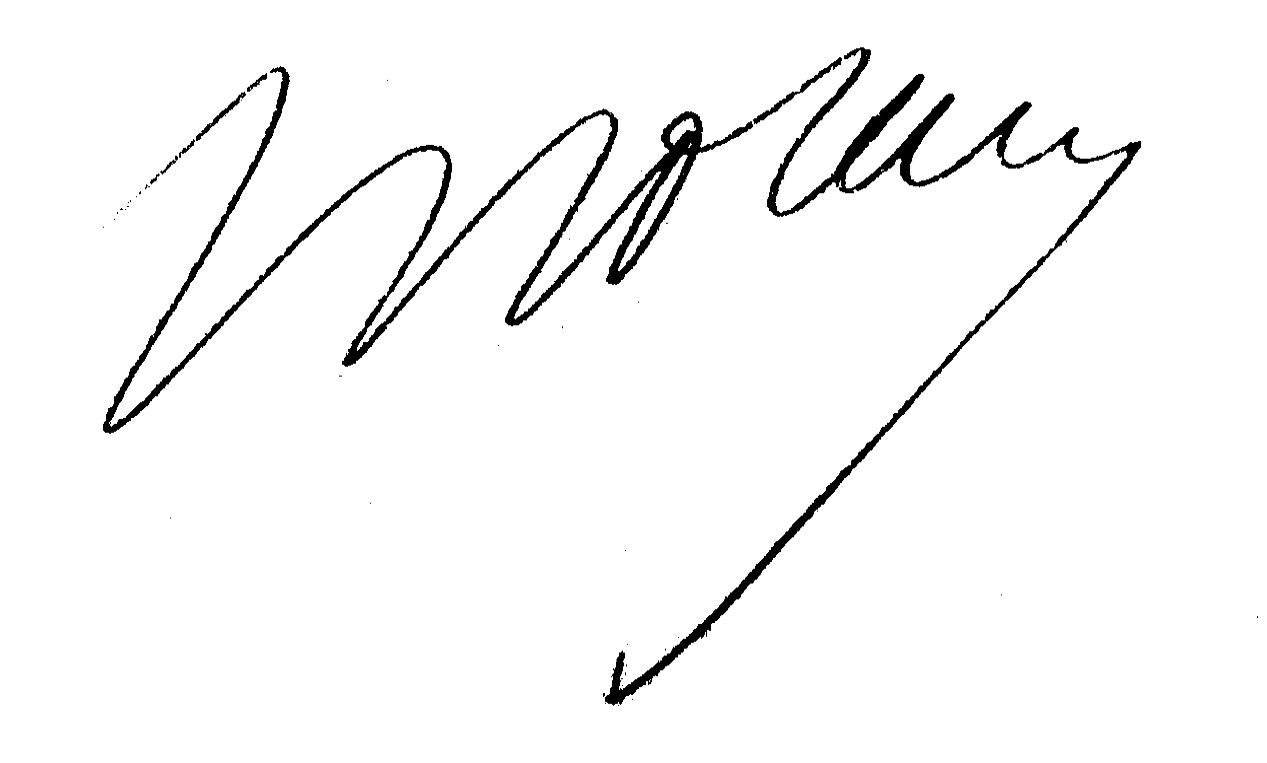
Signature of: benoît morain